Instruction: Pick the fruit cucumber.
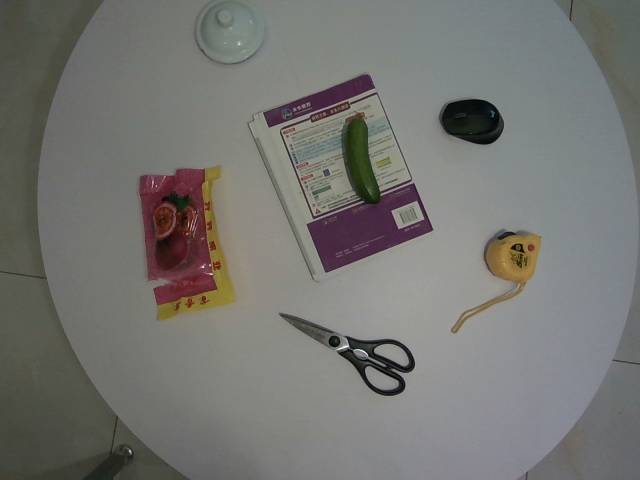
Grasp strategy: vertical